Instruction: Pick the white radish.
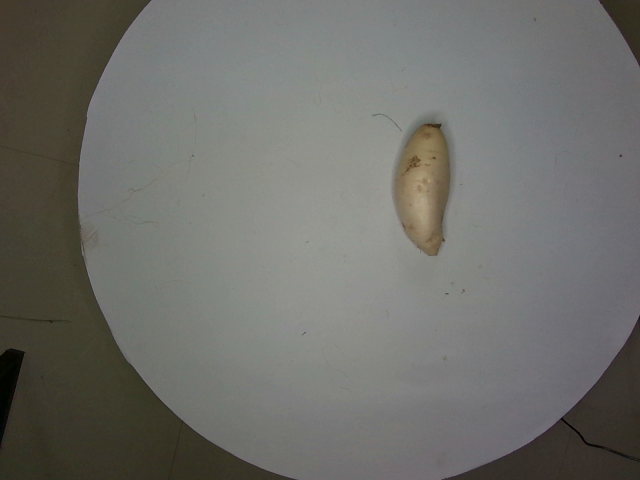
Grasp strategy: vertical